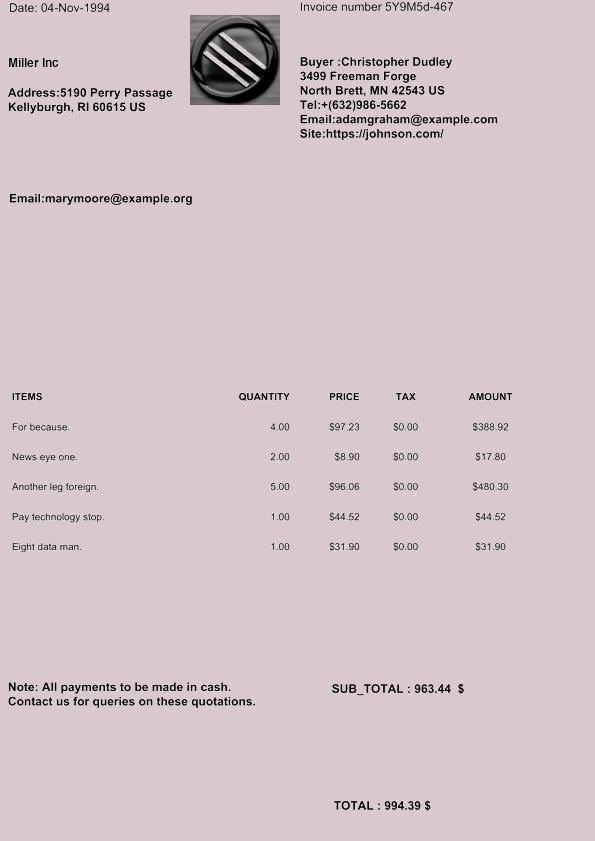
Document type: Invoice